Patient: Male, age 77
The patient was a 77 year-old Hispanic male who initially presented to the emergency room with a 6-week history of progressive dyspnea on exertion, cough productive of yellow sputum, intermittent hemoptysis, worsening fatigue and weight loss of 10 lbs. On admission, he denied fever, chills, chest pain, sick contacts, recent travel, or tuberculosis exposure and history. His past medical history was significant for Non-Hodgkin follicular B cell lymphoma (NHL) diagnosed in 1997, treated with Rituximab, Cyclophosphamide, Hydroxydaunorubicin, Oncovin and Prednisone (RCHOP) three times. Last treatment was completed 1 year prior to presentation. He also had biopsy-confirmed cutaneous Kaposi's Sarcoma (KS), identified within the same year of presentation, treated with pegylated liposomal doxorubicin 20 mg/m 2 once every 21 days for two cycles.
On admission, he had a low grade fever and was tachycardic. His physical exam was remarkable for a 2 cm firm, non-tender, mobile right submandibular lymph node. Lungs were clear to auscultation bilaterally. He was grossly anasarcic with 4 (+) pitting edema of the lower extremities. He also had multiple violet, non-tender skin lesions localized to the lower extremities, mainly around the medial aspect of his ankles and anterior thighs bilaterally.
His labs revealed a normal cardiac panel, a white blood cell (WBC) count of 8,100/mm 3 with no leukocytosis. Manual differentiation of the white blood cells showed 28% neutrophils, 48% lymphocytes, 17% monocytes and 5% eosinophils. Urinalysis and urine culture were negative for infections. Blood cultures were positive for Streptococcus pneumoniae.
A chest X-ray done on admission showed a right lung consolidation consistent with pneumonia thus the patient was started on empiric vancomycin 1gm every 12 hours and piperacillin-tazobactam 4.5gm every 8 hours for a duration of 8 days. A computerized axial tomographic (CT) scan of the chest, abdomen and pelvis, showed numerous nodular opacities throughout each lung which were suspected to be consistent with KS as well as small pleural effusions in both lungs ( Figure 1).
Despite completing a course of antibiotics for pneumonia, his symptoms did not improve. A follow-up CT scan of the chest demonstrated that the bilateral pleural effusions had worsened ( Figure 2). Patient underwent a thoracentesis of the larger effusion in the right lung which showed a sero-sanguineous and exudative fluid based on chemistry analysis. Histopathology failed to demonstrate malignant cells.
A bronchoscopy was also performed, revealing diffusely hyperemic and edematous mucosa of the lower airways with mucopurulent secretions ( Figure 3). Biopsy was not performed at this time given concern for endobronchial bleeding. Bronchoalveolar lavage (BAL) stains and cultures were negative for bacteria, fungi or acid fast bacilli. Pneumocystis jiroveci PCR and fluid cytology were also negative but PCR for HHV-8 showed 5800 DNA copies/mL. The patient had a HIV p24 rapid antigen test done which was negative.
After two weeks of supportive treatment, the patient's symptoms began to improve. He continued to have numerous indurated confluent lesions on his body and face consistent with KS. His pulmonary symptoms were thought to be due to disseminated KS. Following significant discussions with the patient and his family regarding the poor prognosis of his disease, he decided not to undergo any further antineoplastic treatments and eventually was discharged home with hospice.
Keywords: kaposi sarcoma, lymphoma, pulmonary, bronchoscopy
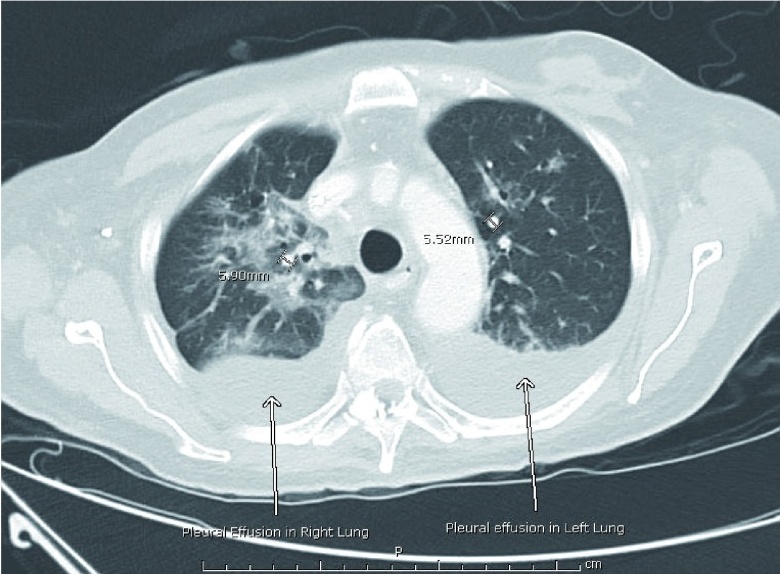
Image caption: CT of the chest on admission to hospital. . CT of the chest demonstrating several nodular opacities throughout both lungs. Two nodules are measured to show size. Arrows point to pleural effusions on both lungs.